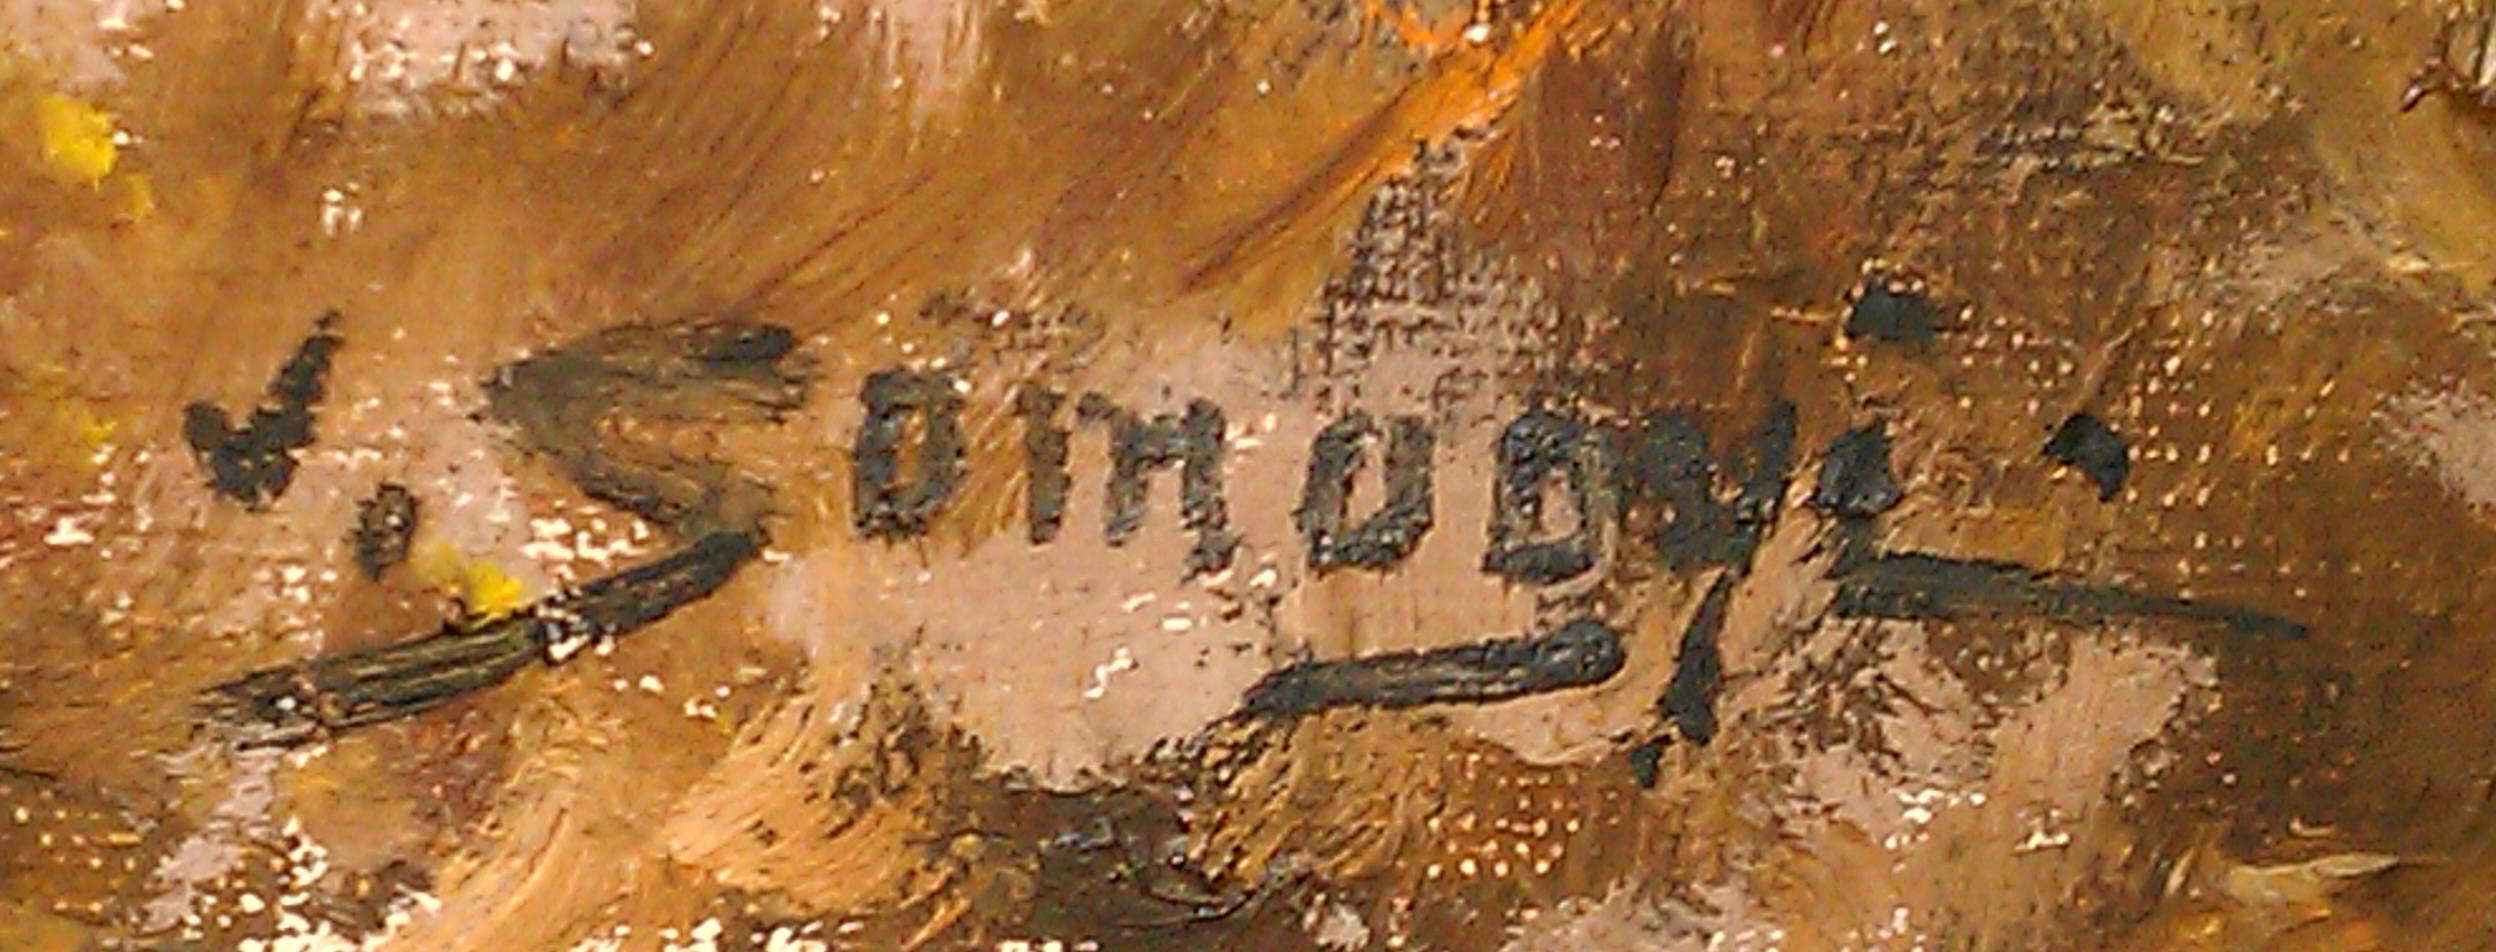
Signature of: istván somogyi